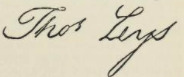
Signature of: thomas leys